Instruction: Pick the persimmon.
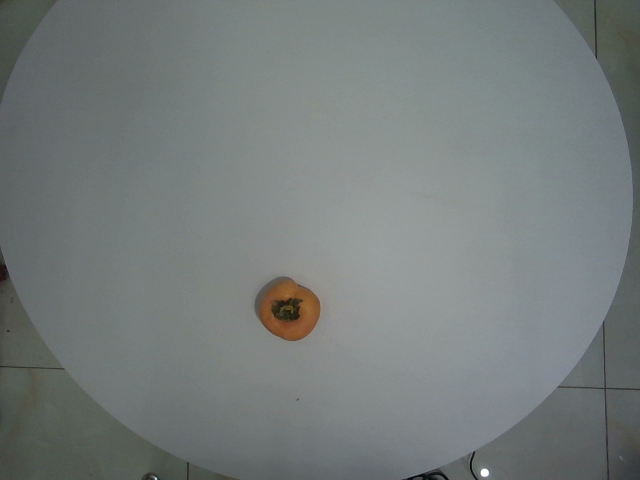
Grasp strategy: vertical